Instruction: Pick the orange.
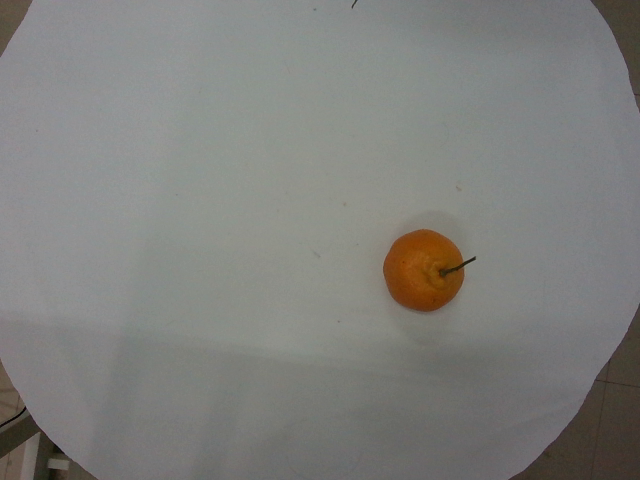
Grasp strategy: vertical